Question: What might the diagnosis be?
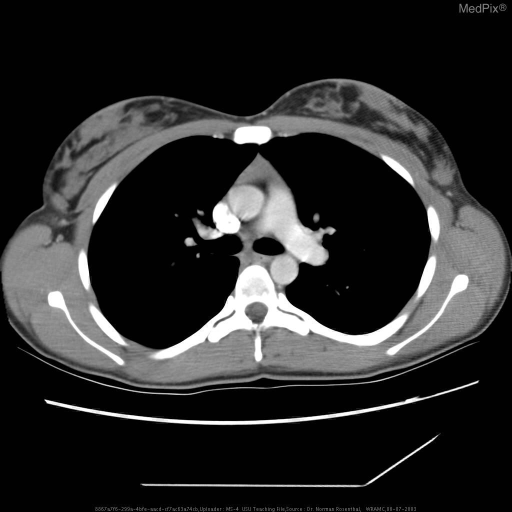
Answer: The possible diagnosis includes Thymic Hyperplasia vs. Thymic atrophy
Thymoma
Malignancy.